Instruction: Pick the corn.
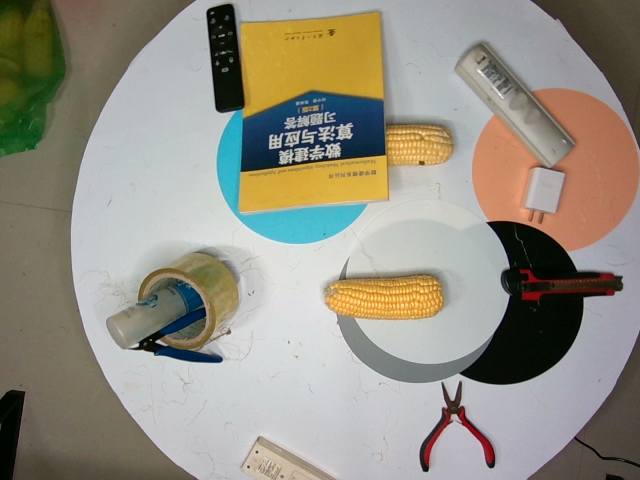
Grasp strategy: vertical